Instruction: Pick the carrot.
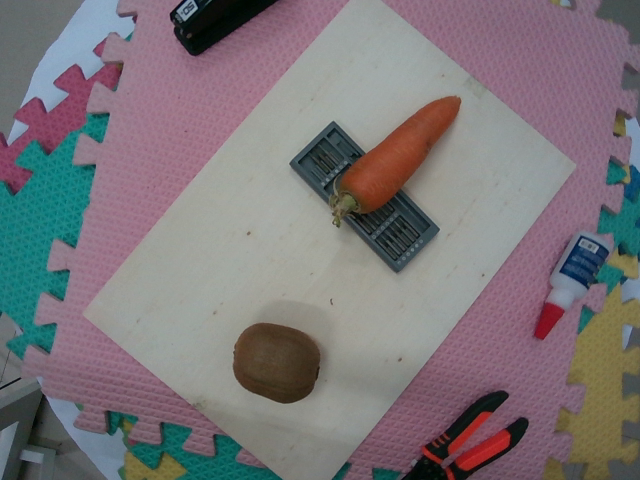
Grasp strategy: vertical